Question: What is the name of the tenant mentioned in the document?
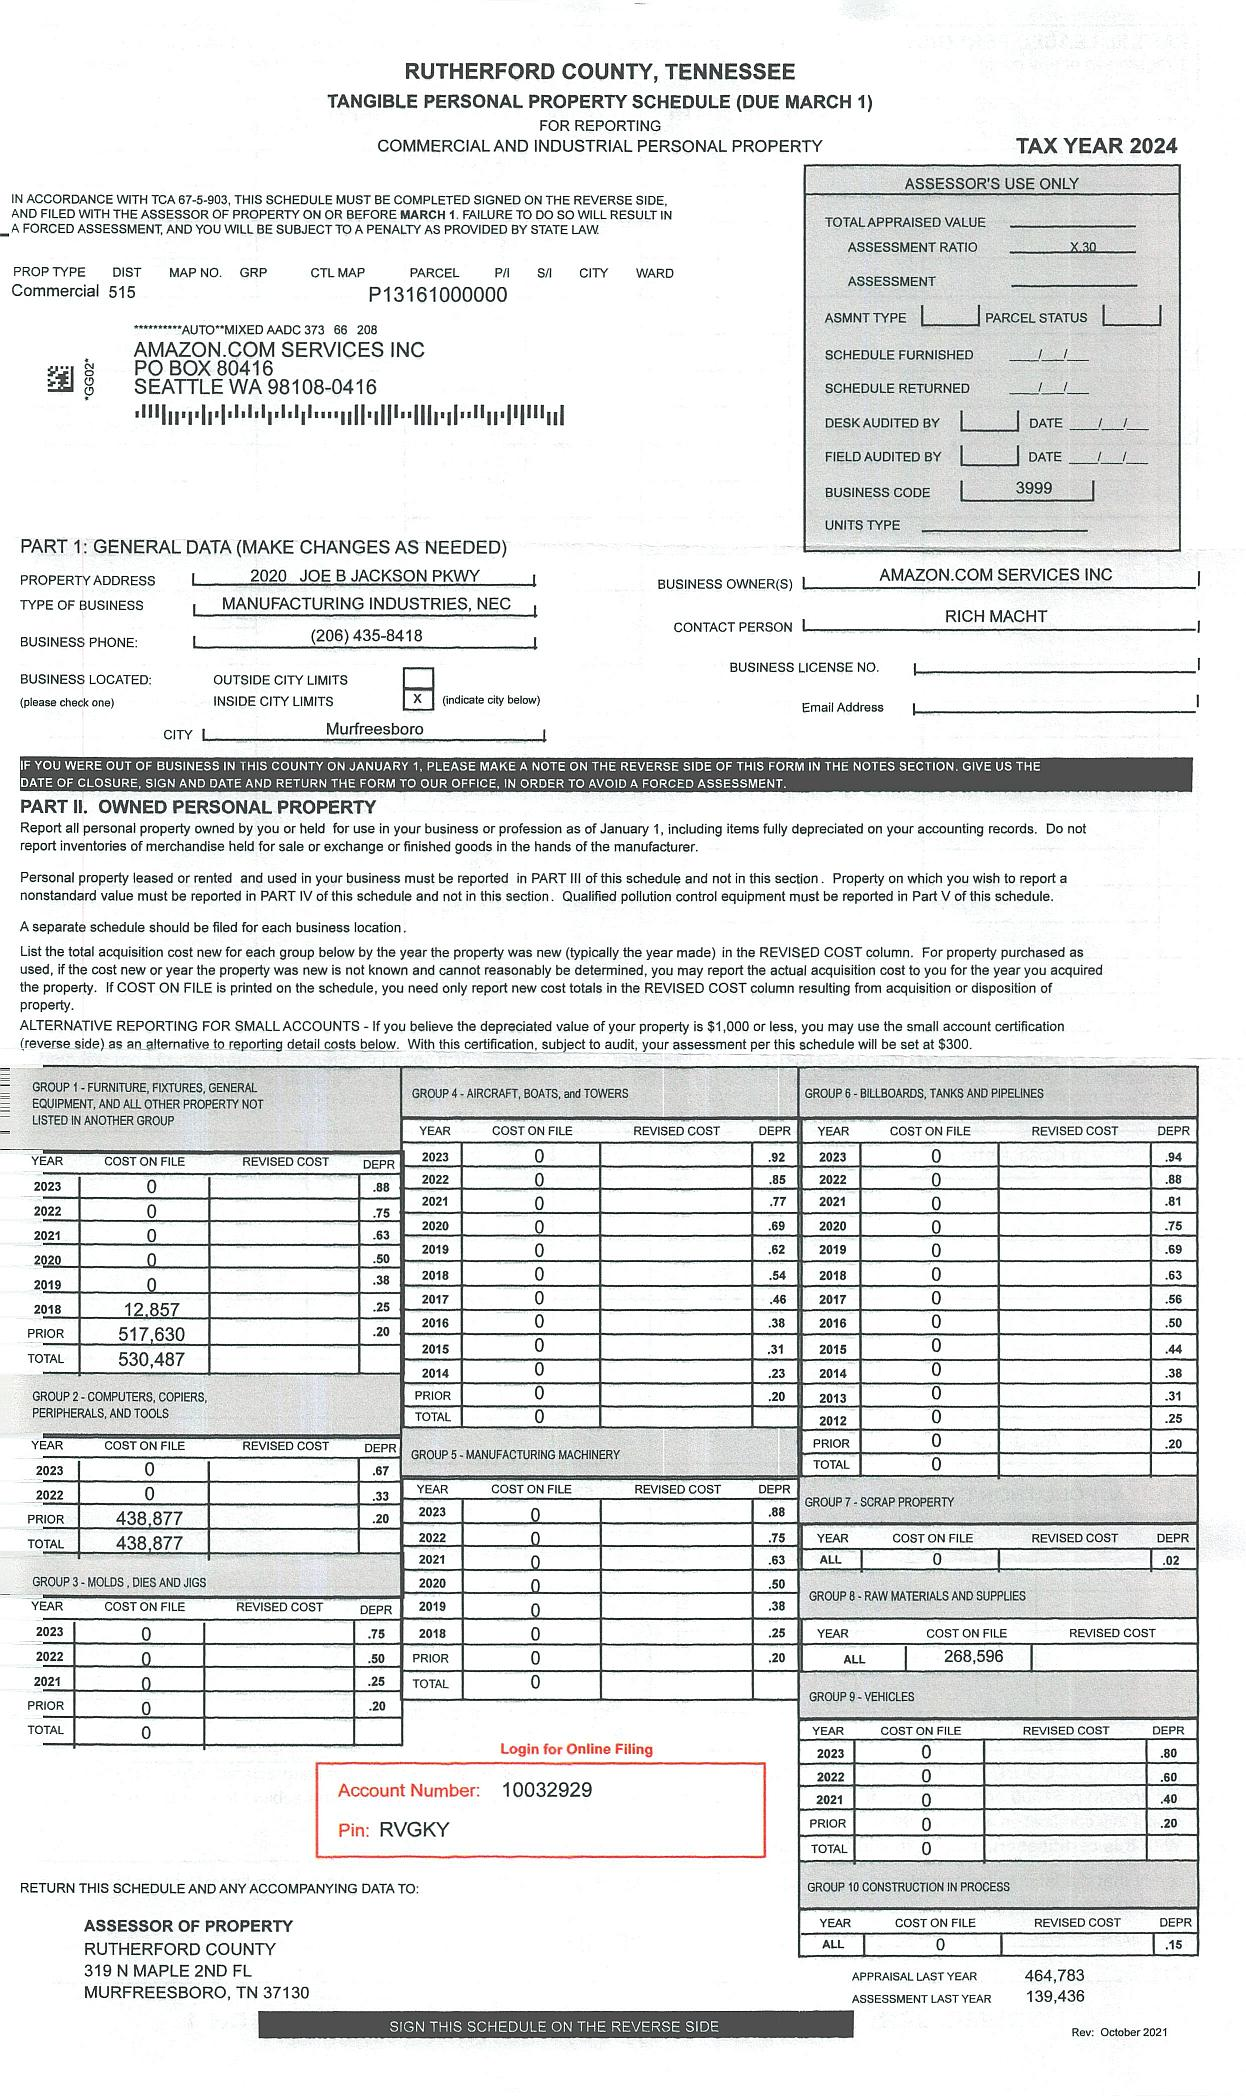
Answer: "AMAZON.COM SERVICES INC"